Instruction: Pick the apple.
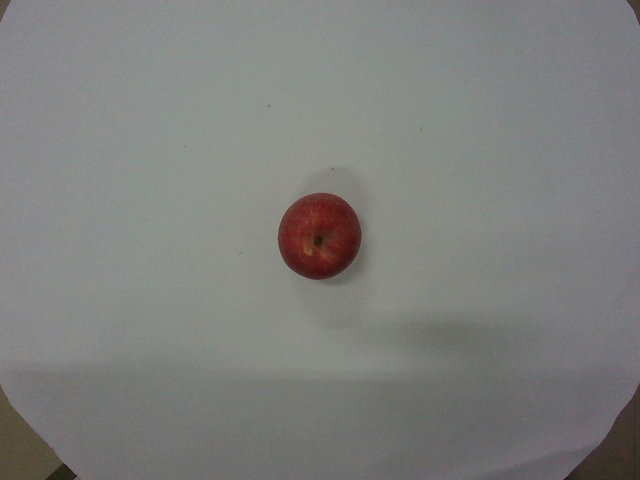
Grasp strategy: vertical